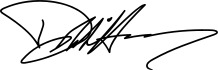
Signature of: debbie harry